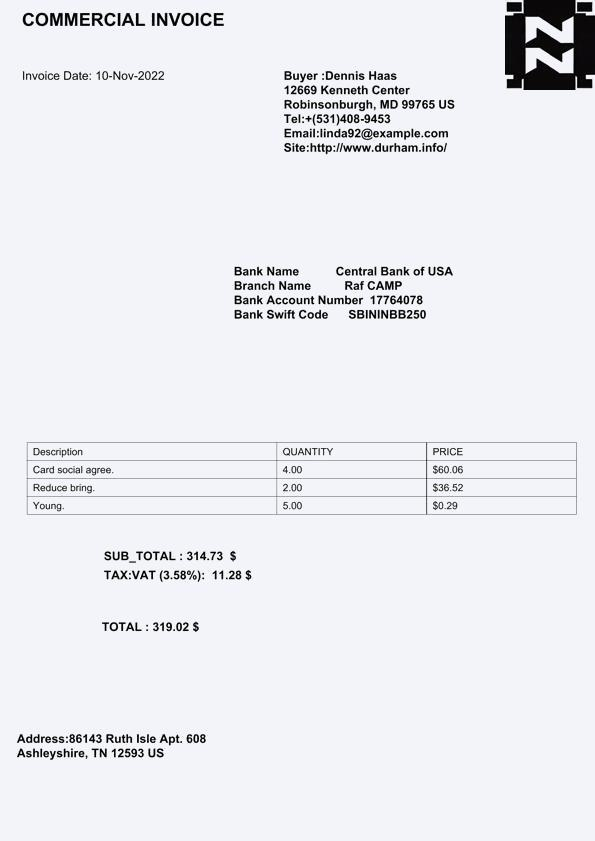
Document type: Invoice